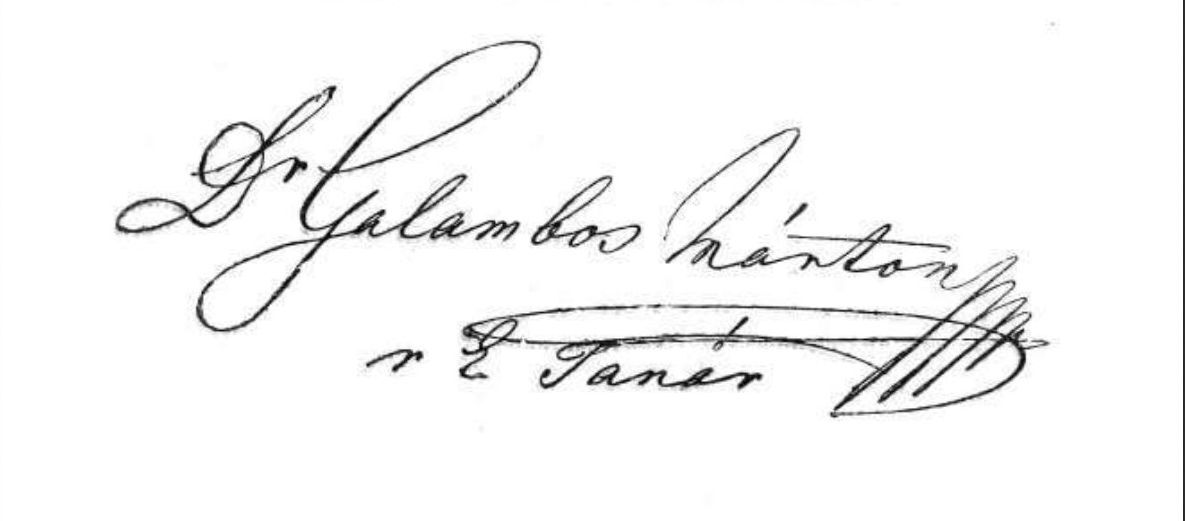
Signature of: márton galambos